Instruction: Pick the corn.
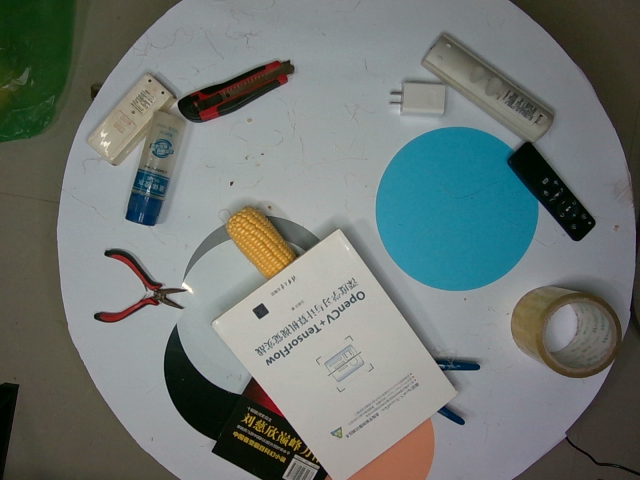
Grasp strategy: vertical